Question: How is the history relevant to the case?
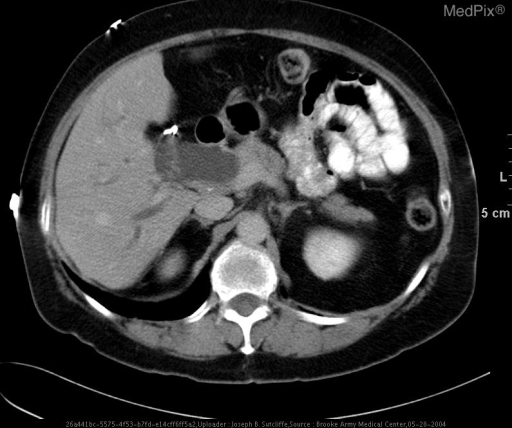
Answer: The patient's history of Painless jaundice. is key in understanding the case.